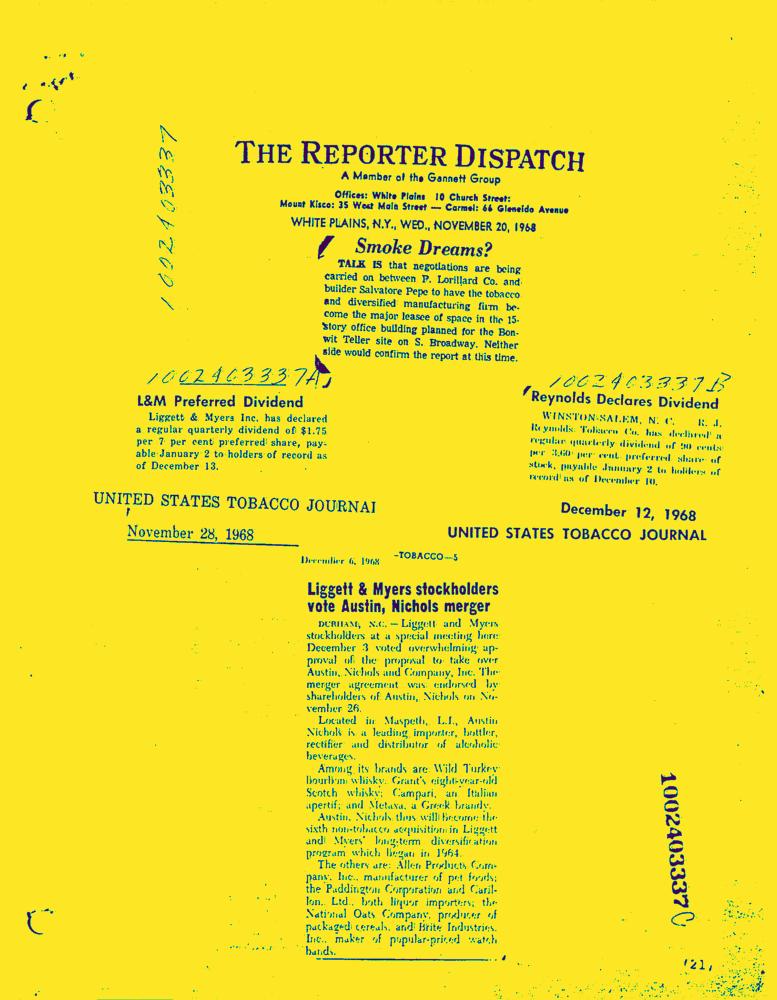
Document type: News-Article